Patient: Male, age 41
A 41-year-old male came to the hospital for fatigue, satiety and abdominal distension in March 2018. Palpation revealed that the lower edge of his spleen reached the umbilicus level. His chest computed tomography (CT) scan showed no abnormality. Bone marrow biopsy showed remarkably increased age-adjusted cellularity with granulocyte proliferation, decreased erythropoiesis, a large number of megakaryocytes atypia, grade 0 fibrosis, and the JAK2V617F mutation. He was diagnosed with Pre-PMF. His Dynamic International Prognostic Scoring System (DIPSS) risk group was intermediate-1. He was started on rux (20 mg, twice daily).
Fever and productive cough started in early July and lasted approximately one week. He was hospitalized on 12th July for antibiotics. Laboratory tests showed white blood cells (WBC) 16.11x109/L, erythrocyte sedimentation rate (ESR) 40 mm/h, hypersensitive C-reactive protein 107.7 mg/L, and procalcitonin (PCT) 0.76 microg/L. Blood lymphocyte subsets showed an absolute total T cell count of 347/muL (normal range: 995-2860/muL) and CD4+ T cell count of 208/muL (normal range: 550-1440/muL). Sputum acid-fast bacilli (AFB) smears were negative, but interferon gamma release assay (IGRA, T-SPOT.TB) was positive. Transient syncope unexpectedly occurred the next morning. Multiple deep venous thrombosis was later confirmed by ultrasound in his left lower extremity. Enhanced CT showed pulmonary thromboembolism in his right upper and inferior pulmonary artery, bilateral pleural effusion, pulmonary infection, multiple enlarged mediastinal lymph nodes and soft tissue shadows that surrounded his left main bronchus (Figure 1A and C). CT also revealed frontal lobe hemorrhage. He received low molecular weight heparin instantly, and rux was discontinued from then on. To prevent the occurrence of lethal complications, he was transferred to vascular surgery for inferior vena cava filter implantation. A bronchoesophageal fistula on his left main bronchus was later discovered by iodine contrast esophagogram in response to persistent dry cough, and then he received nasal jejunal nutrition (Figure 1B).
Hydroxyurea was introduced to control the WBC count in September. Given that infection work-up was negative, fiberoptic bronchoscopy was chosen to determine whether he was infected with TB. However, bronchoalveolar lavage fluid (BALF) specimens tested negative for culture, AFB and GeneXpert assay. A tracheobronchial lymph node biopsy finally confirmed Mycobacterium tuberculosis (MTB) by polymerase chain reaction. He was diagnosed with tracheobronchial tuberculosis (TBTB) and received a 12-month antituberculosis therapy (ATT) involving isoniazid, rifampicin, ethambutol and levofloxacin. Another two bronchoalveolar lavages were performed during ATT. BALF was negative for all relevant results, including mycobacterial ribonucleic acid (RNA) and deoxyribonucleic acid (DNA). The mediastinal lymph nodes' size also decreased (Figure 2). In July 2019, rux (10 mg, twice daily) was reintroduced due to splenomegaly and abdominal distension. His DIPSS was intermediate-1 at that time.
Keywords: infection, myelofibrosis, ruxolitinib, tuberculosis
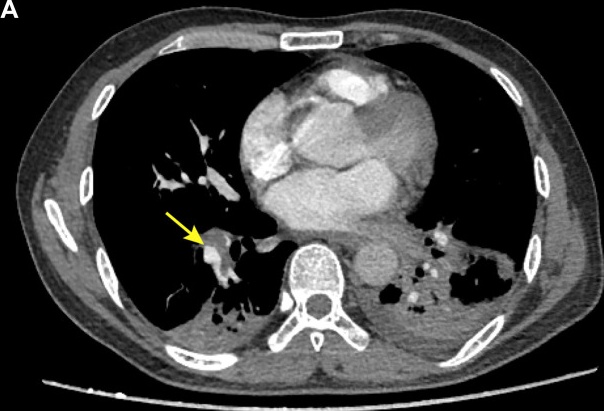
Image caption: Imaging appearances in case 1. (A) Enhanced chest computed tomography (CT) showing the pulmonary thromboembolism (arrow) in right inferior pulmonary artery and bilateral pleural effusion.